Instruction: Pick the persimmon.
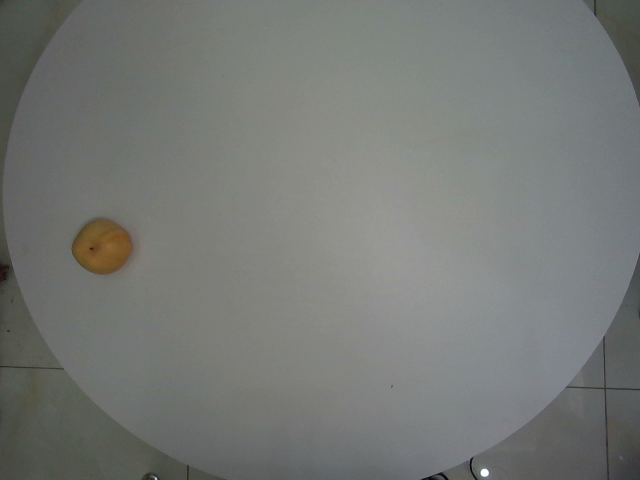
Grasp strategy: vertical